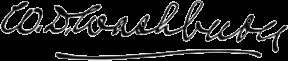
Signature of: william d washburn